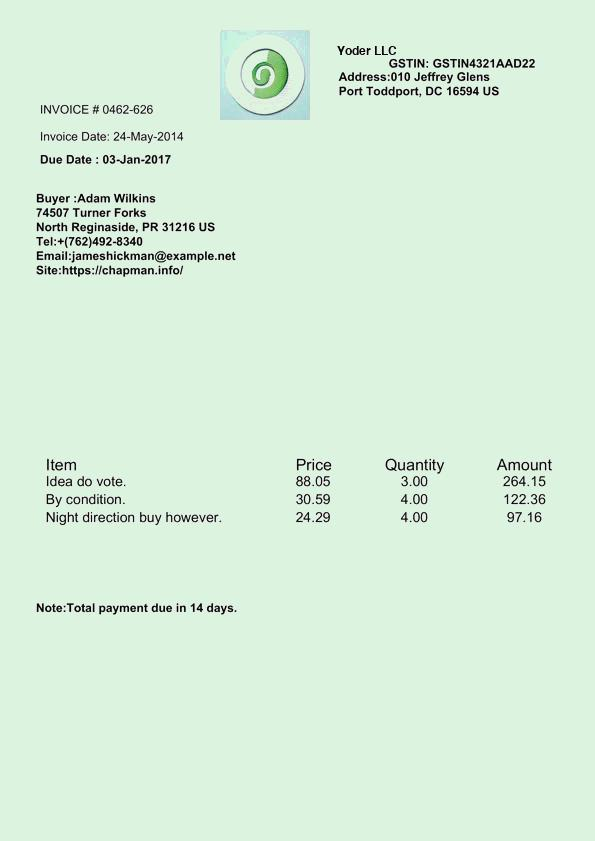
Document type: Invoice